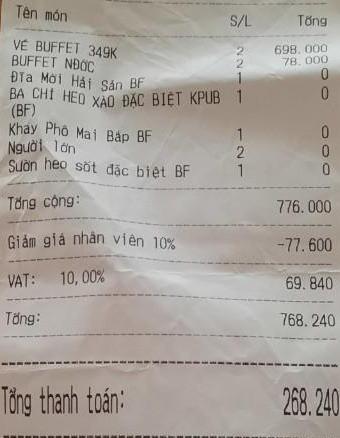
<table>
<tr>
<th>Tên món</th>
<th>S/L</th>
<th>Tổng</th>
</tr>
<tr>
<td>VÉ BUFFET 349K</td>
<td>2</td>
<td>698.000</td>
</tr>
<tr>
<td>BUFFET NƯỚC</td>
<td>2</td>
<td>78.000</td>
</tr>
<tr>
<td>Đĩa Mời Hải Sản BF</td>
<td>1</td>
<td>0</td>
</tr>
<tr>
<td>BA CHI HEO XAO ĐẶC BIỆT KPUB (BF)</td>
<td>1</td>
<td>0</td>
</tr>
<tr>
<td>Khay Phô Mai Bắp BF</td>
<td>1</td>
<td>0</td>
</tr>
<tr>
<td>Người lớn</td>
<td>2</td>
<td>0</td>
</tr>
<tr>
<td>Sườn heo sốt đặc biệt BF</td>
<td>1</td>
<td>0</td>
</tr>
</table>

Tổng cộng: 776.000

Giảm giá nhân viên 10% -77.600

VAT: 10,00% 69.840

Tổng: 768.240

Tổng thanh toán: 268.240